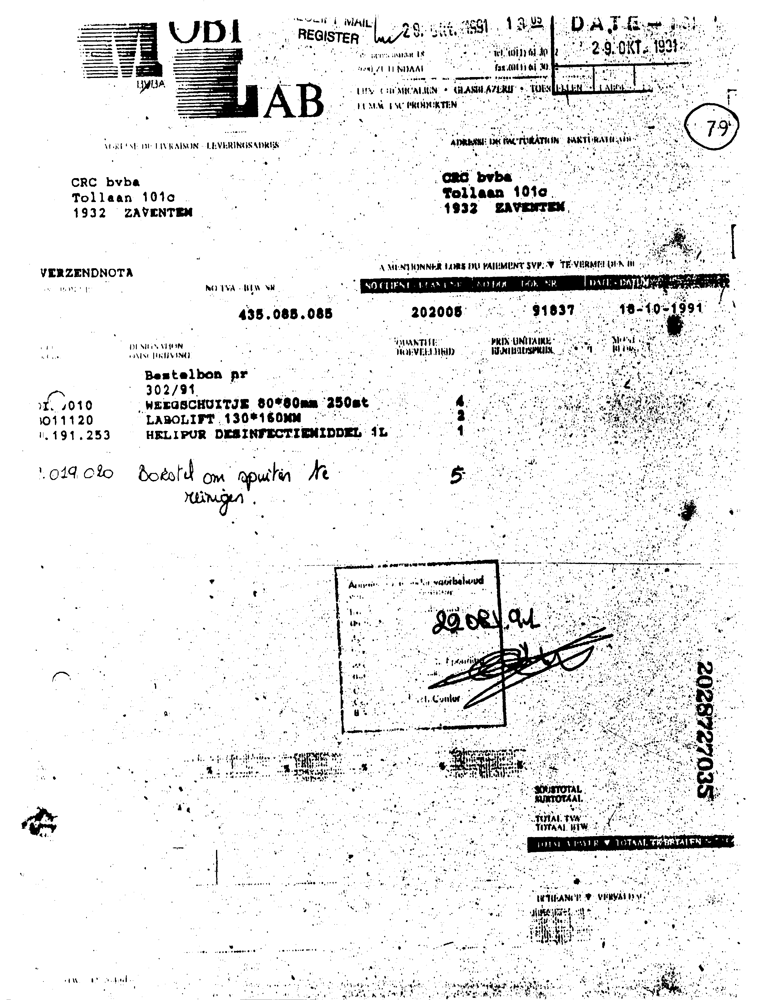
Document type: Invoice